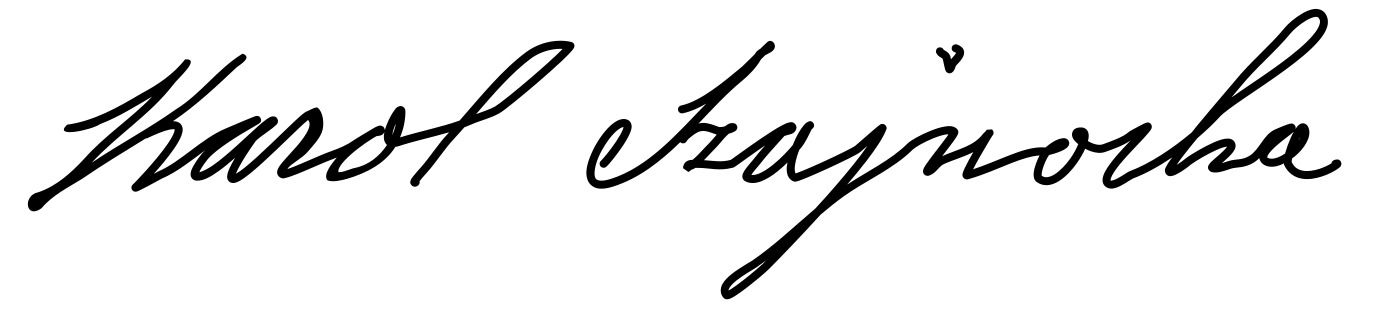
Signature of: karol szajnocha